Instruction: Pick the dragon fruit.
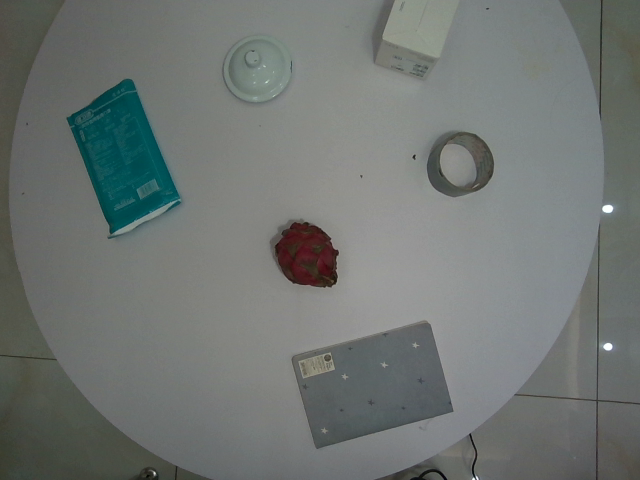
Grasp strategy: vertical